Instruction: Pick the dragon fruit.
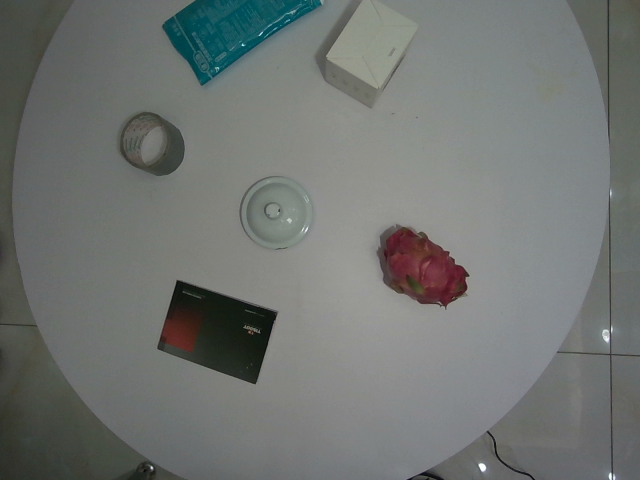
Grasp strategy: vertical